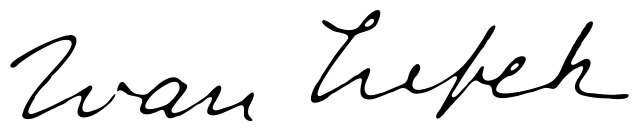
Signature of: ivan supek